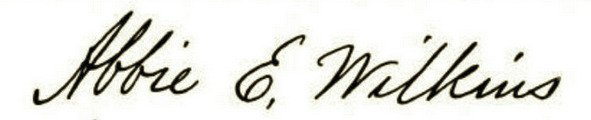
Signature of: abbie e krebs wilkins